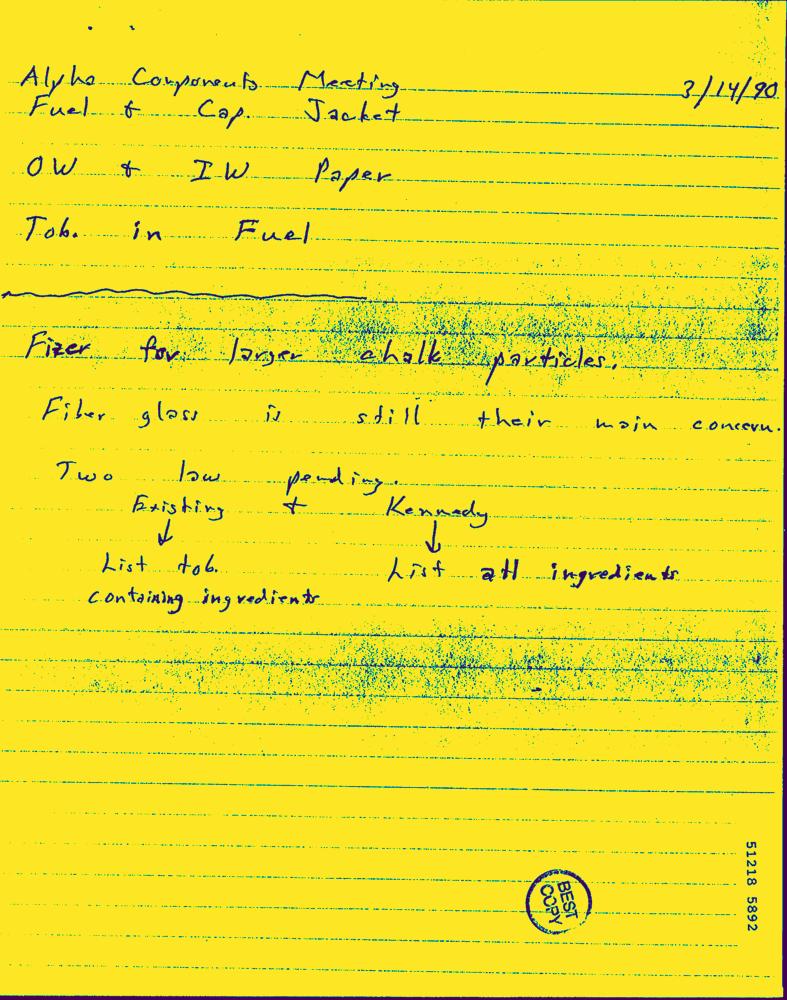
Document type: Hand-Written